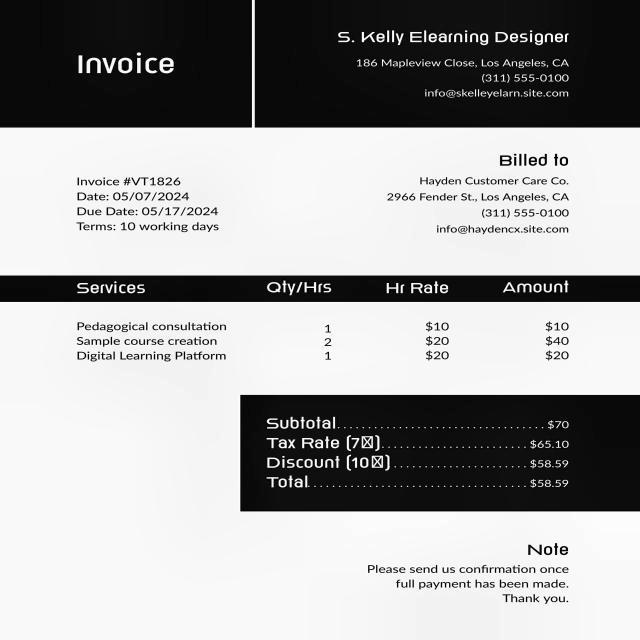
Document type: Invoice